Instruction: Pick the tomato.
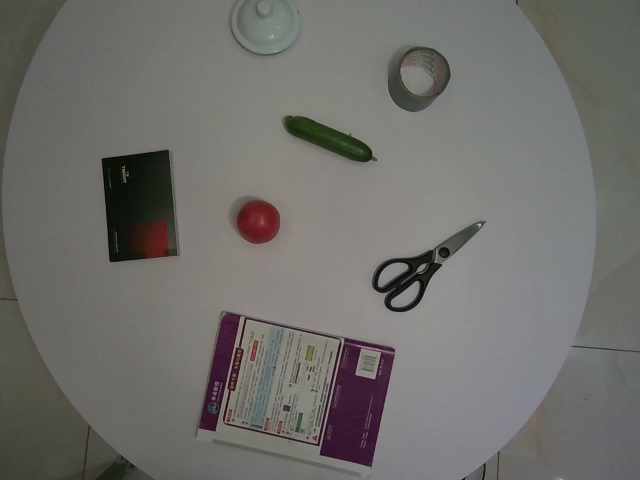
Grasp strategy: vertical